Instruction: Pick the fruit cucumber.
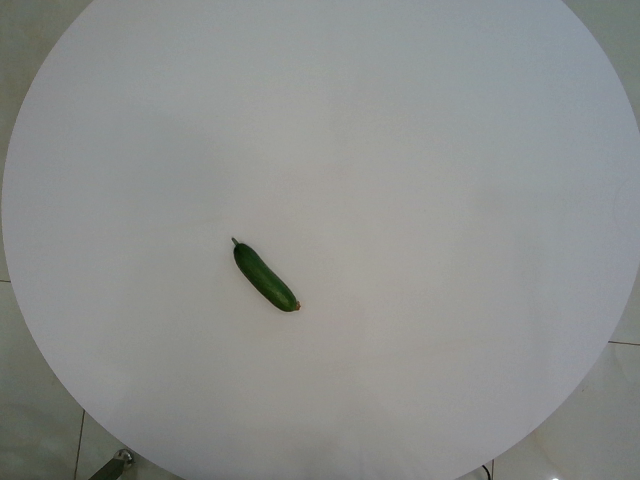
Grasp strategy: vertical